Question: What are the imaging findings?
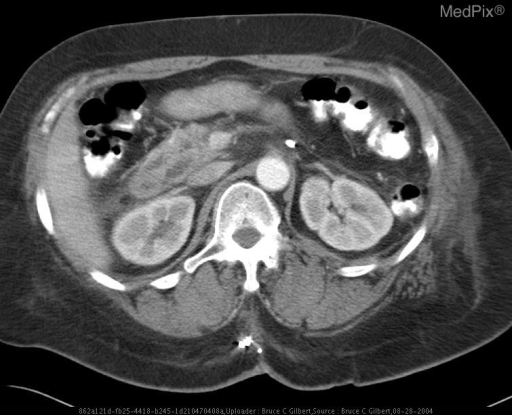
Answer: The imaging shows CT abdomen: parallel pancreatic ducts

MRCP: Dorsal duct of Santorini tranversely crossing the bile duct to enter the minor papilla. Companion case - Notice the dilated parallel ducts within the pancreatic body seen in pancreatic divisum..